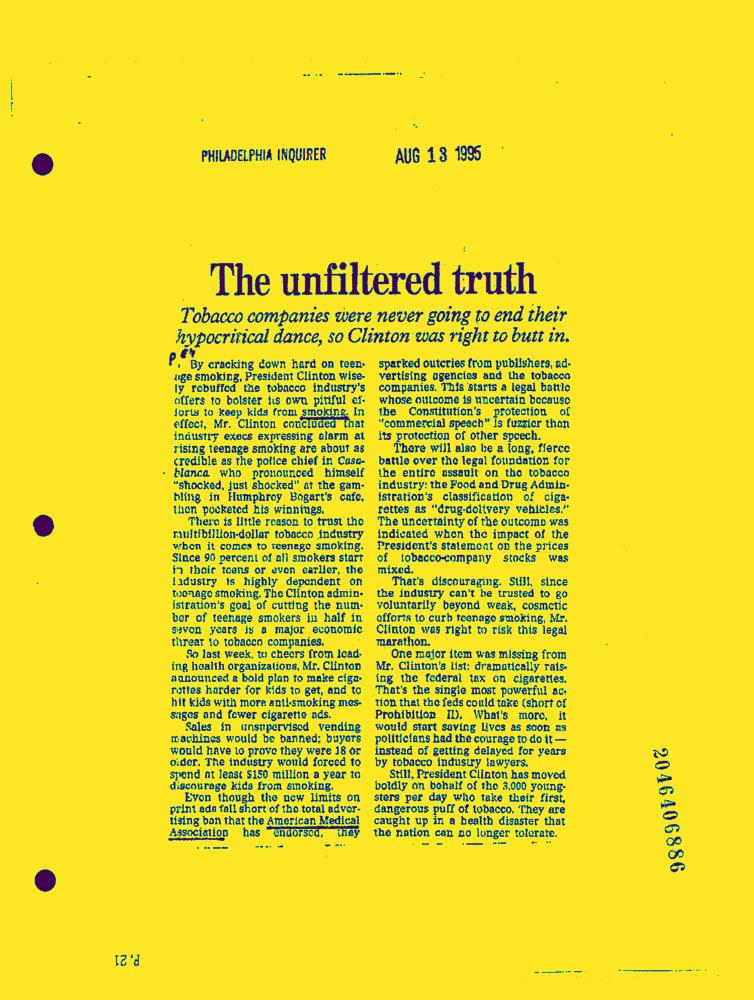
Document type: News-Article